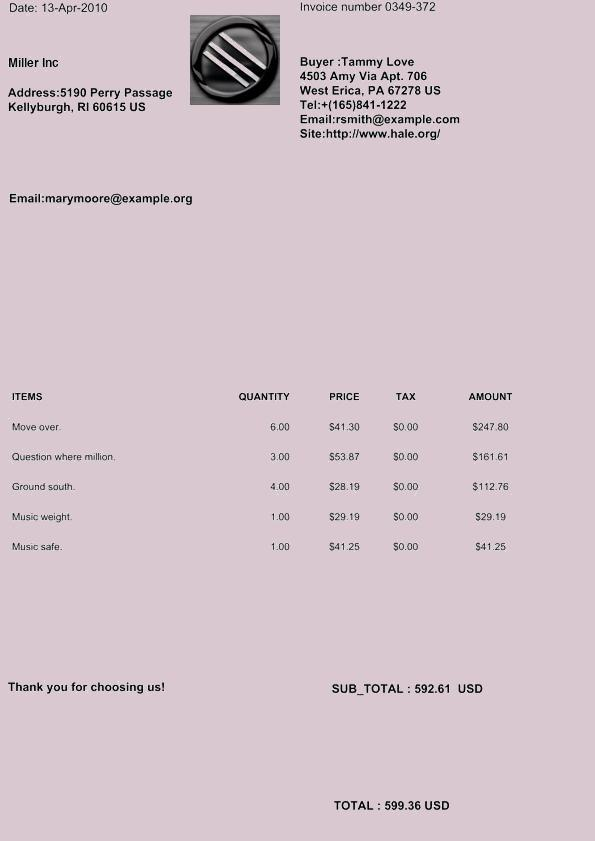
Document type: Invoice